Question: What is the total amount of taxes owed as per the document?
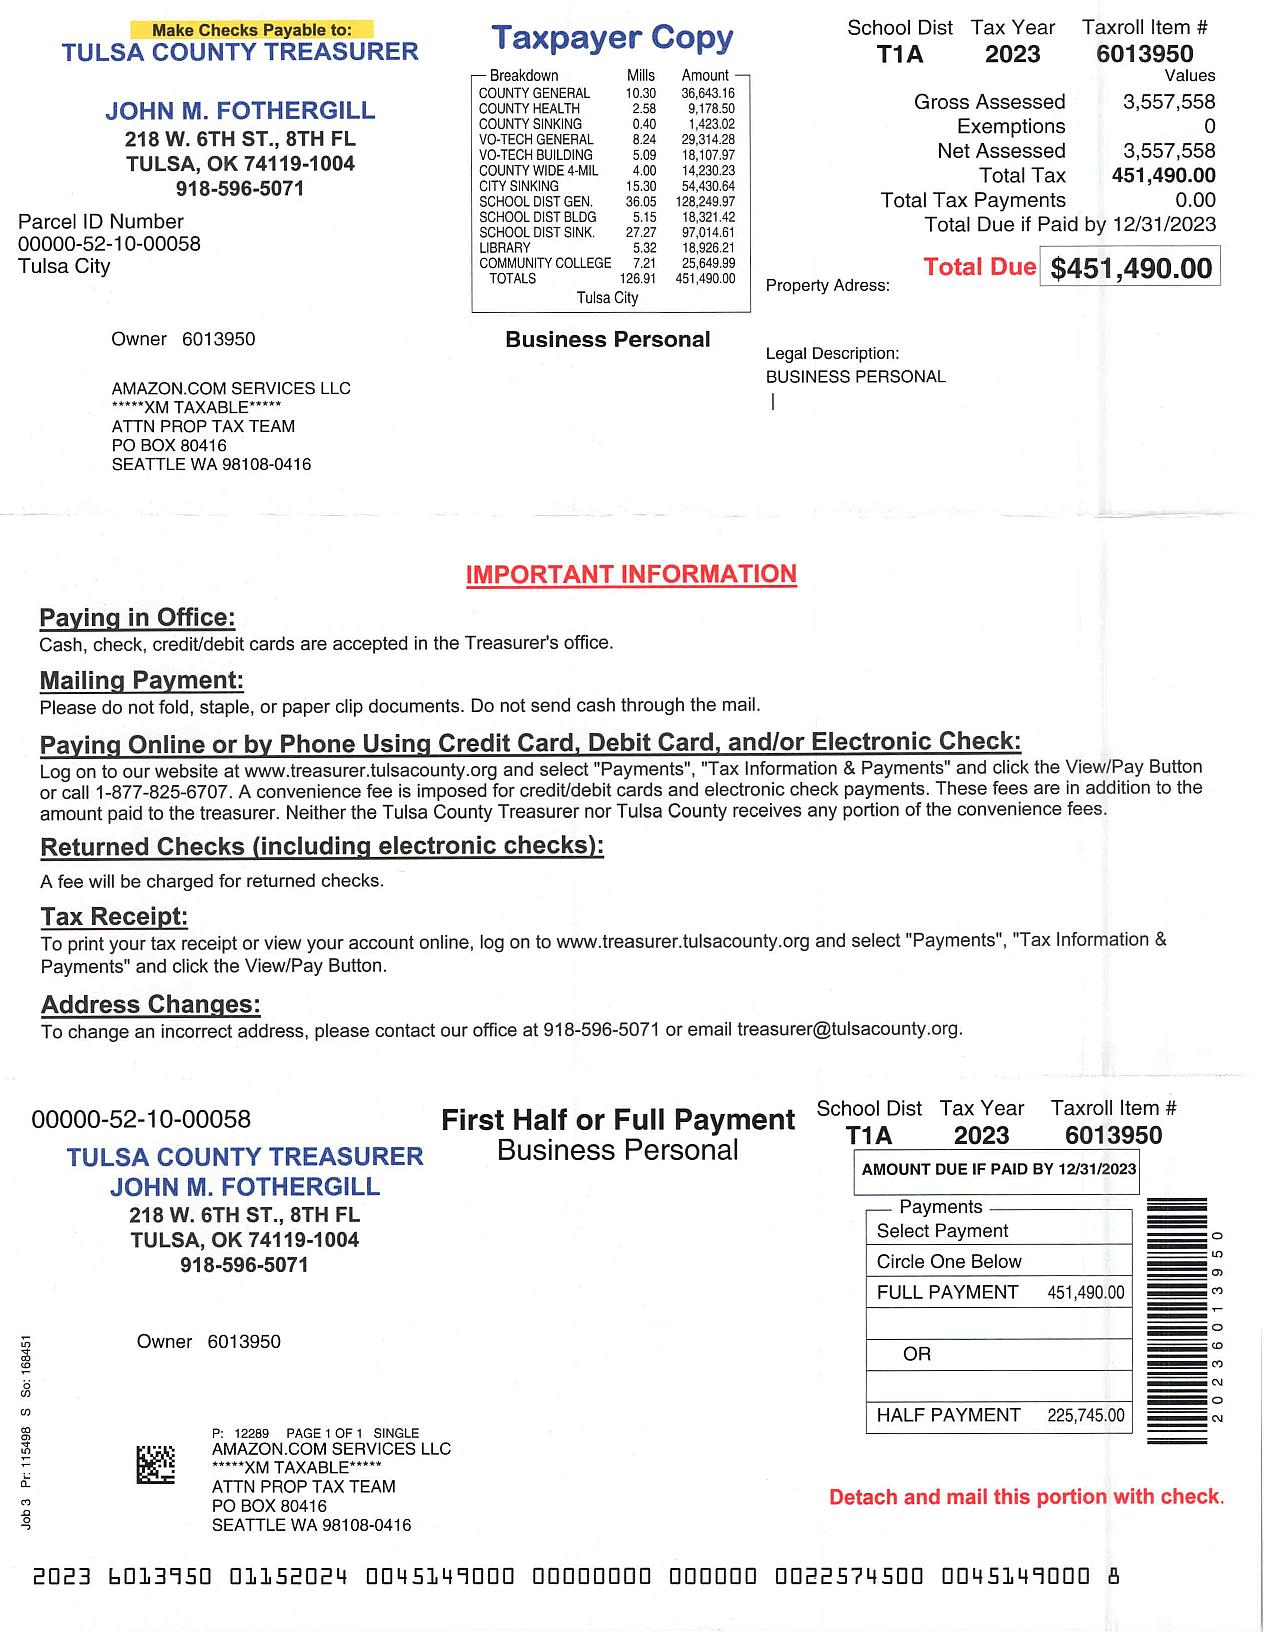
Answer: "451,490.00"